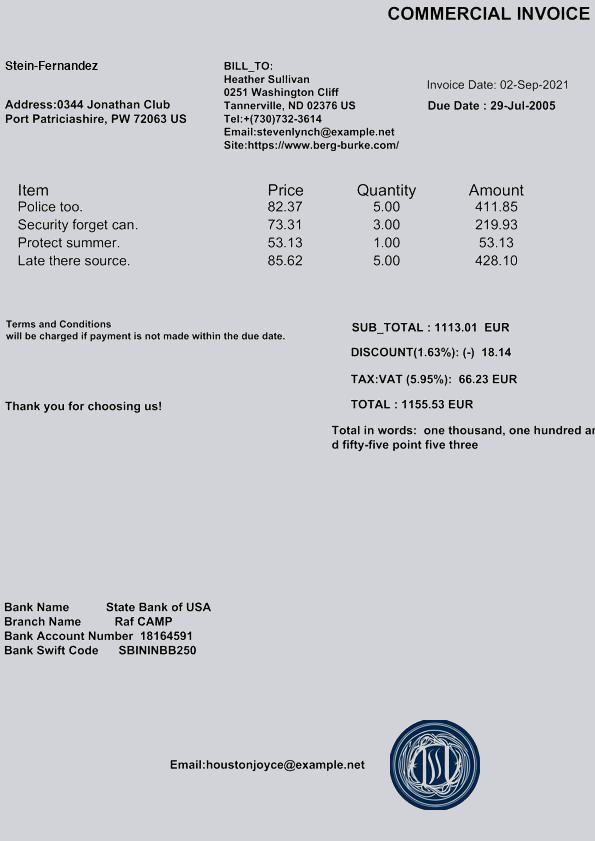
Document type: Invoice